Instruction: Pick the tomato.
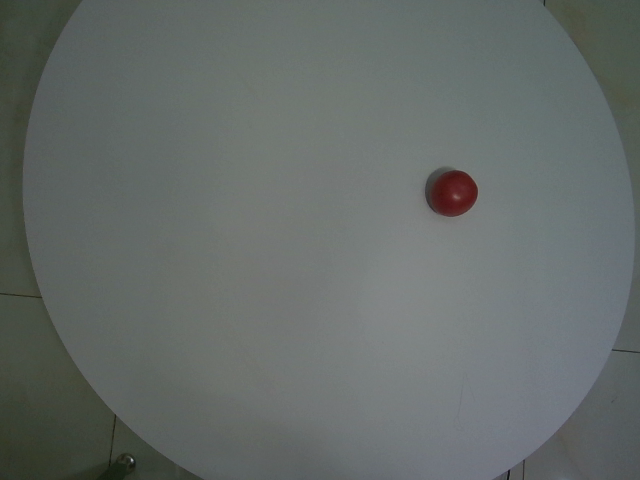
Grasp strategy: vertical